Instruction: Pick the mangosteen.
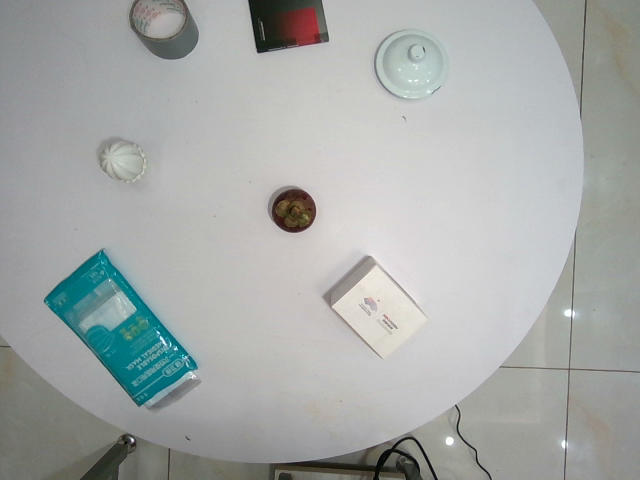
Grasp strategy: vertical